Question: What is the total amount of taxes owed as per the document?
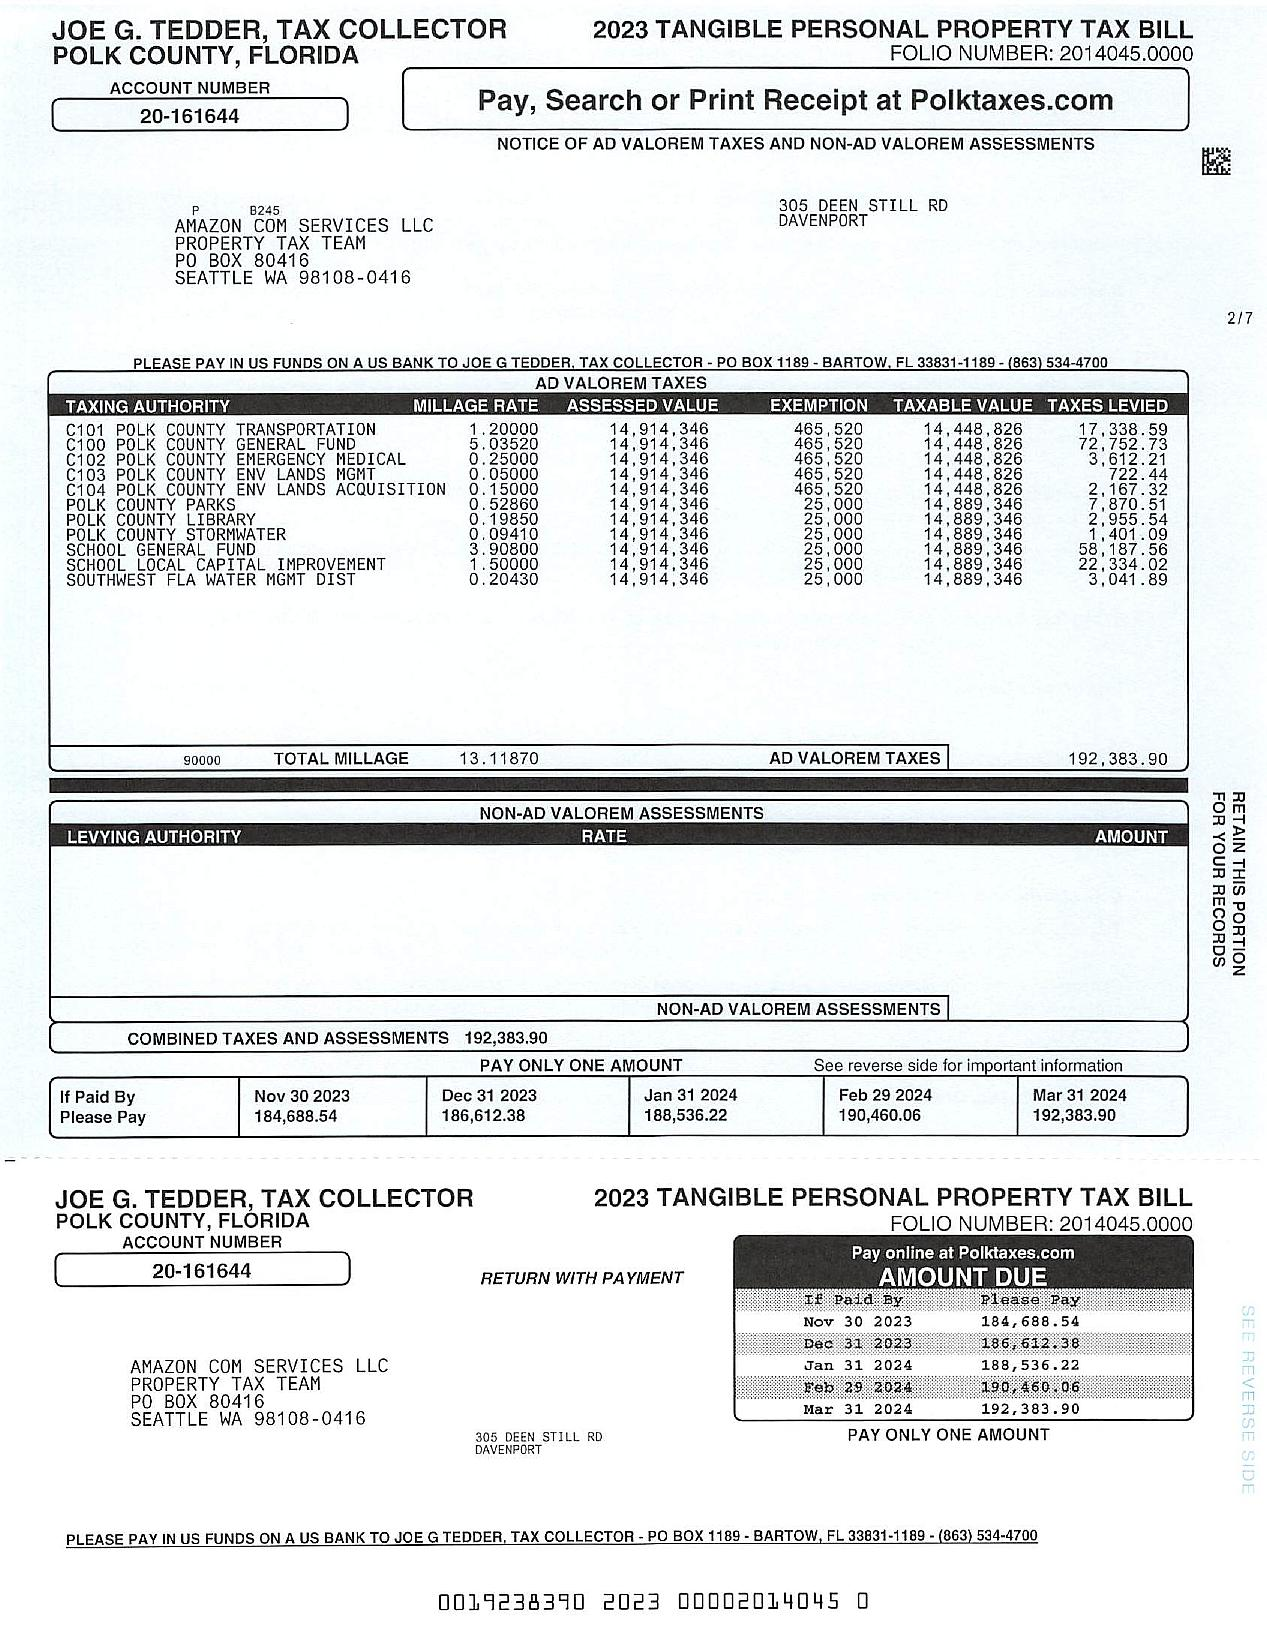
Answer: "192,383.90"